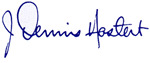
Signature of: dennis hastert